Question: What do the imaging results show?
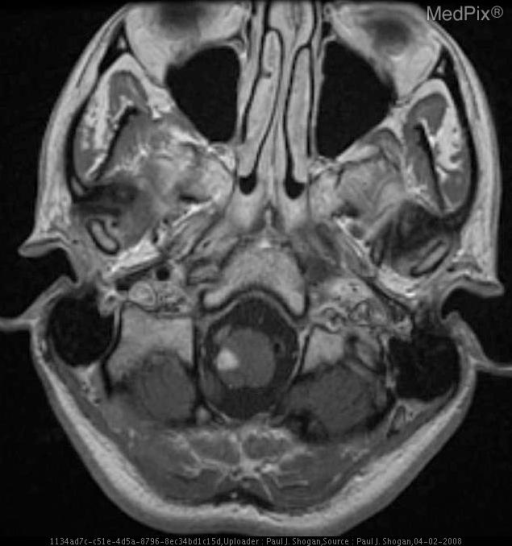
Answer: The imaging shows Occlusion of the right vertebral artery at the C1-2 level with subacute infarction of the right lateral medulla oblongata, and chronic infarction of the left flocculonodular lobe, as a result of traumatic chiropractic cervical manipulation. T1 weighted post-gadolinium axial image reveals abnormal enhancement of the right lateral aspect of the medulla oblongata.  Additionally, enhancement is noted within the right vertebral artery..